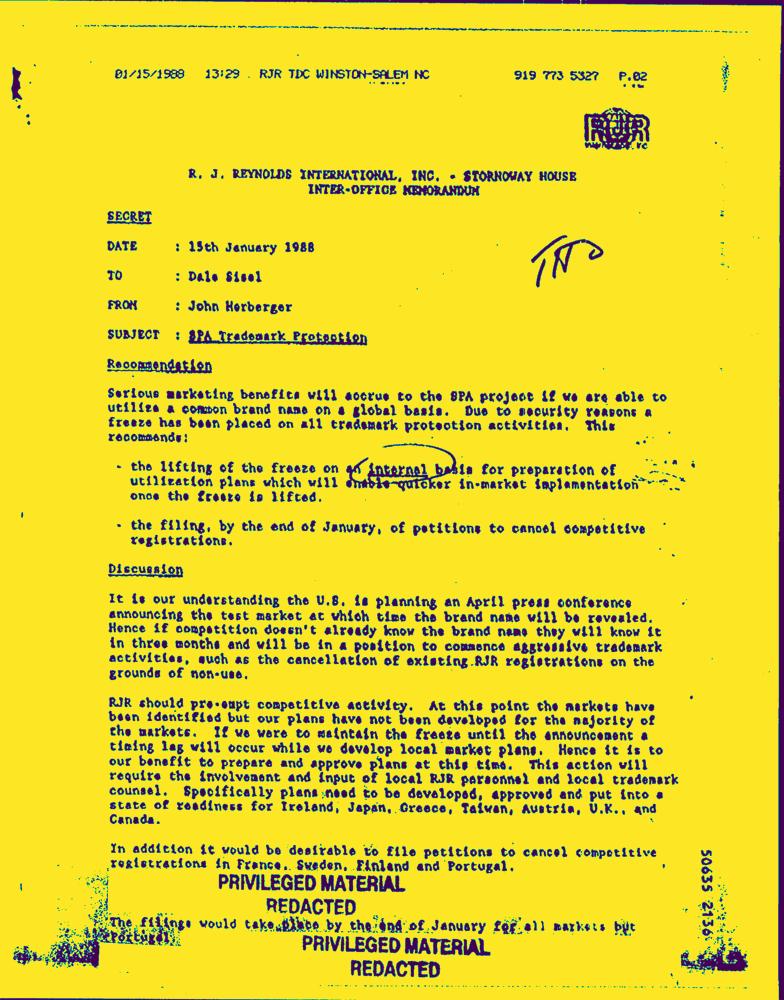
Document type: Letter-Doc